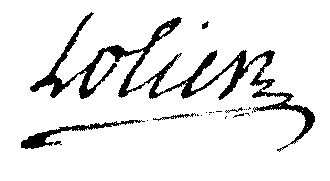
Signature of: étienne lolier